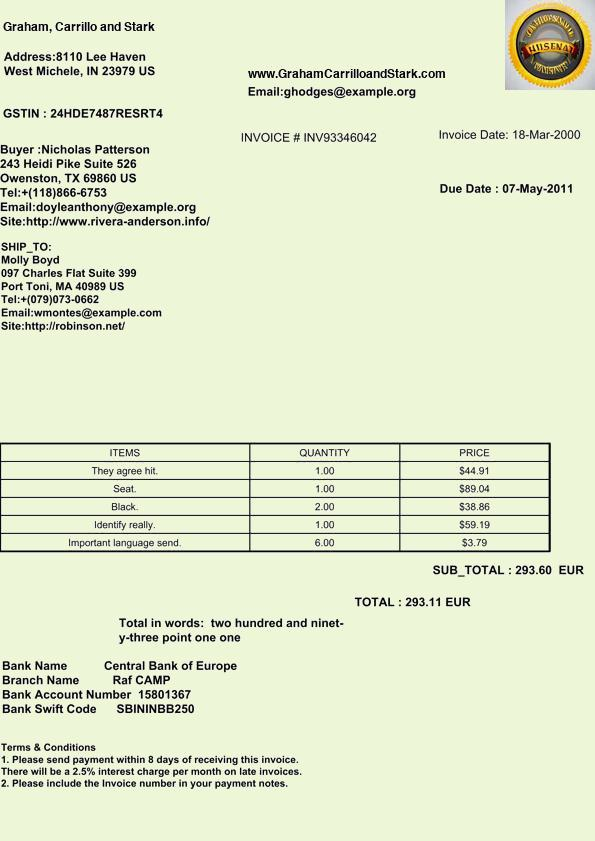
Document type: Invoice